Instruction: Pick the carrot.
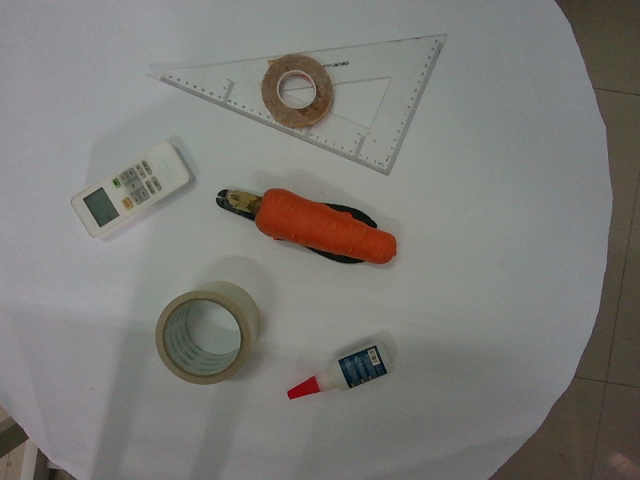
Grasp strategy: vertical